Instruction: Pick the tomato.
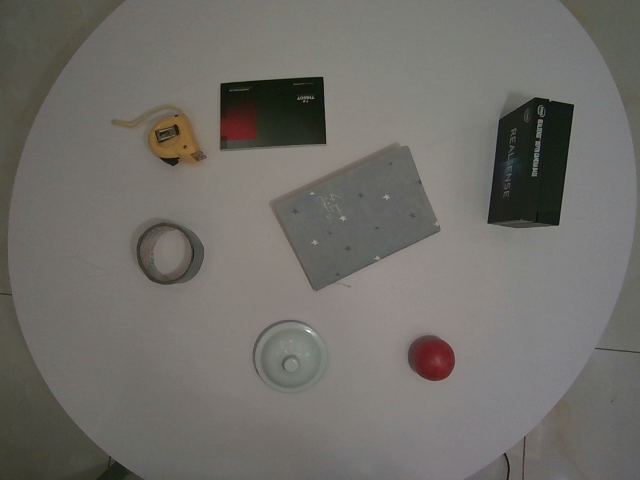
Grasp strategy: vertical